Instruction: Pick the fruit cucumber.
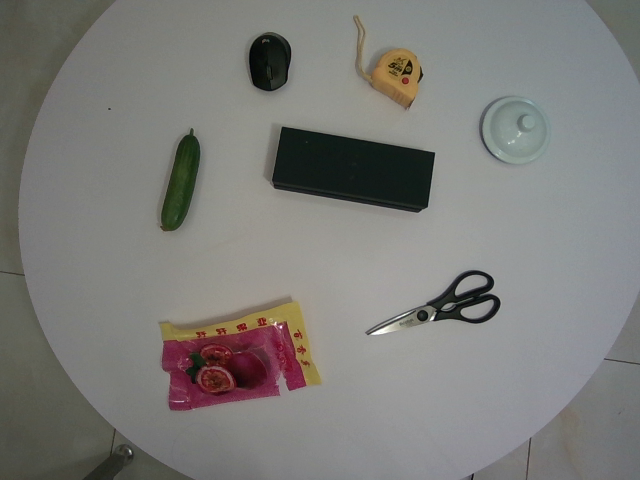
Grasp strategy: vertical